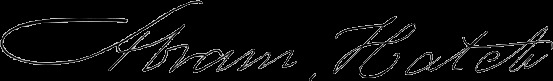
Signature of: abram hatch